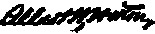
Signature of: albert howell horton